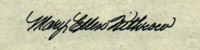
Signature of: mary ellen withrow